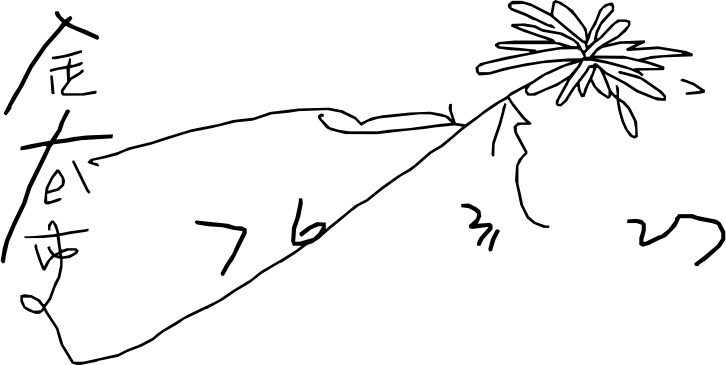
Signature of: kim gyu ri